Question: Which state is mentioned in the document?
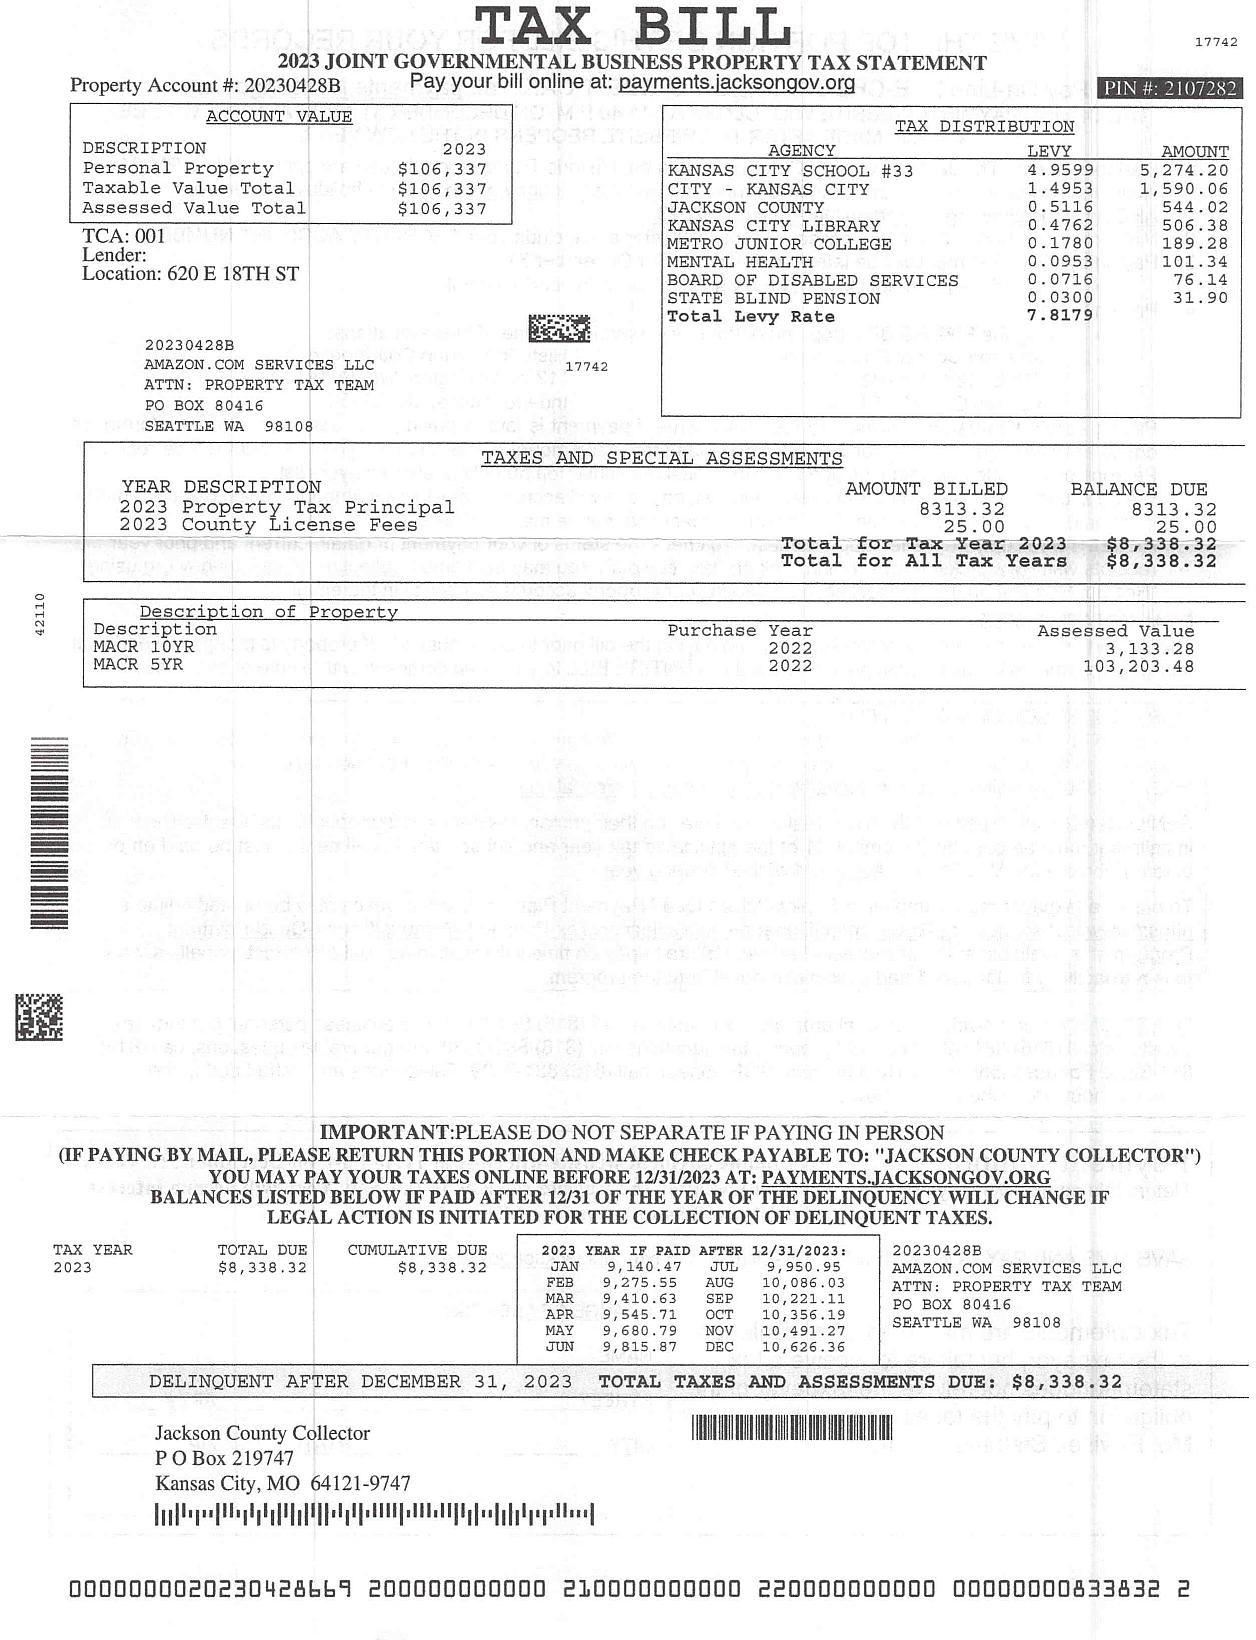
Answer: "KANSAS"